Question: What is the name of the tenant mentioned in the document?
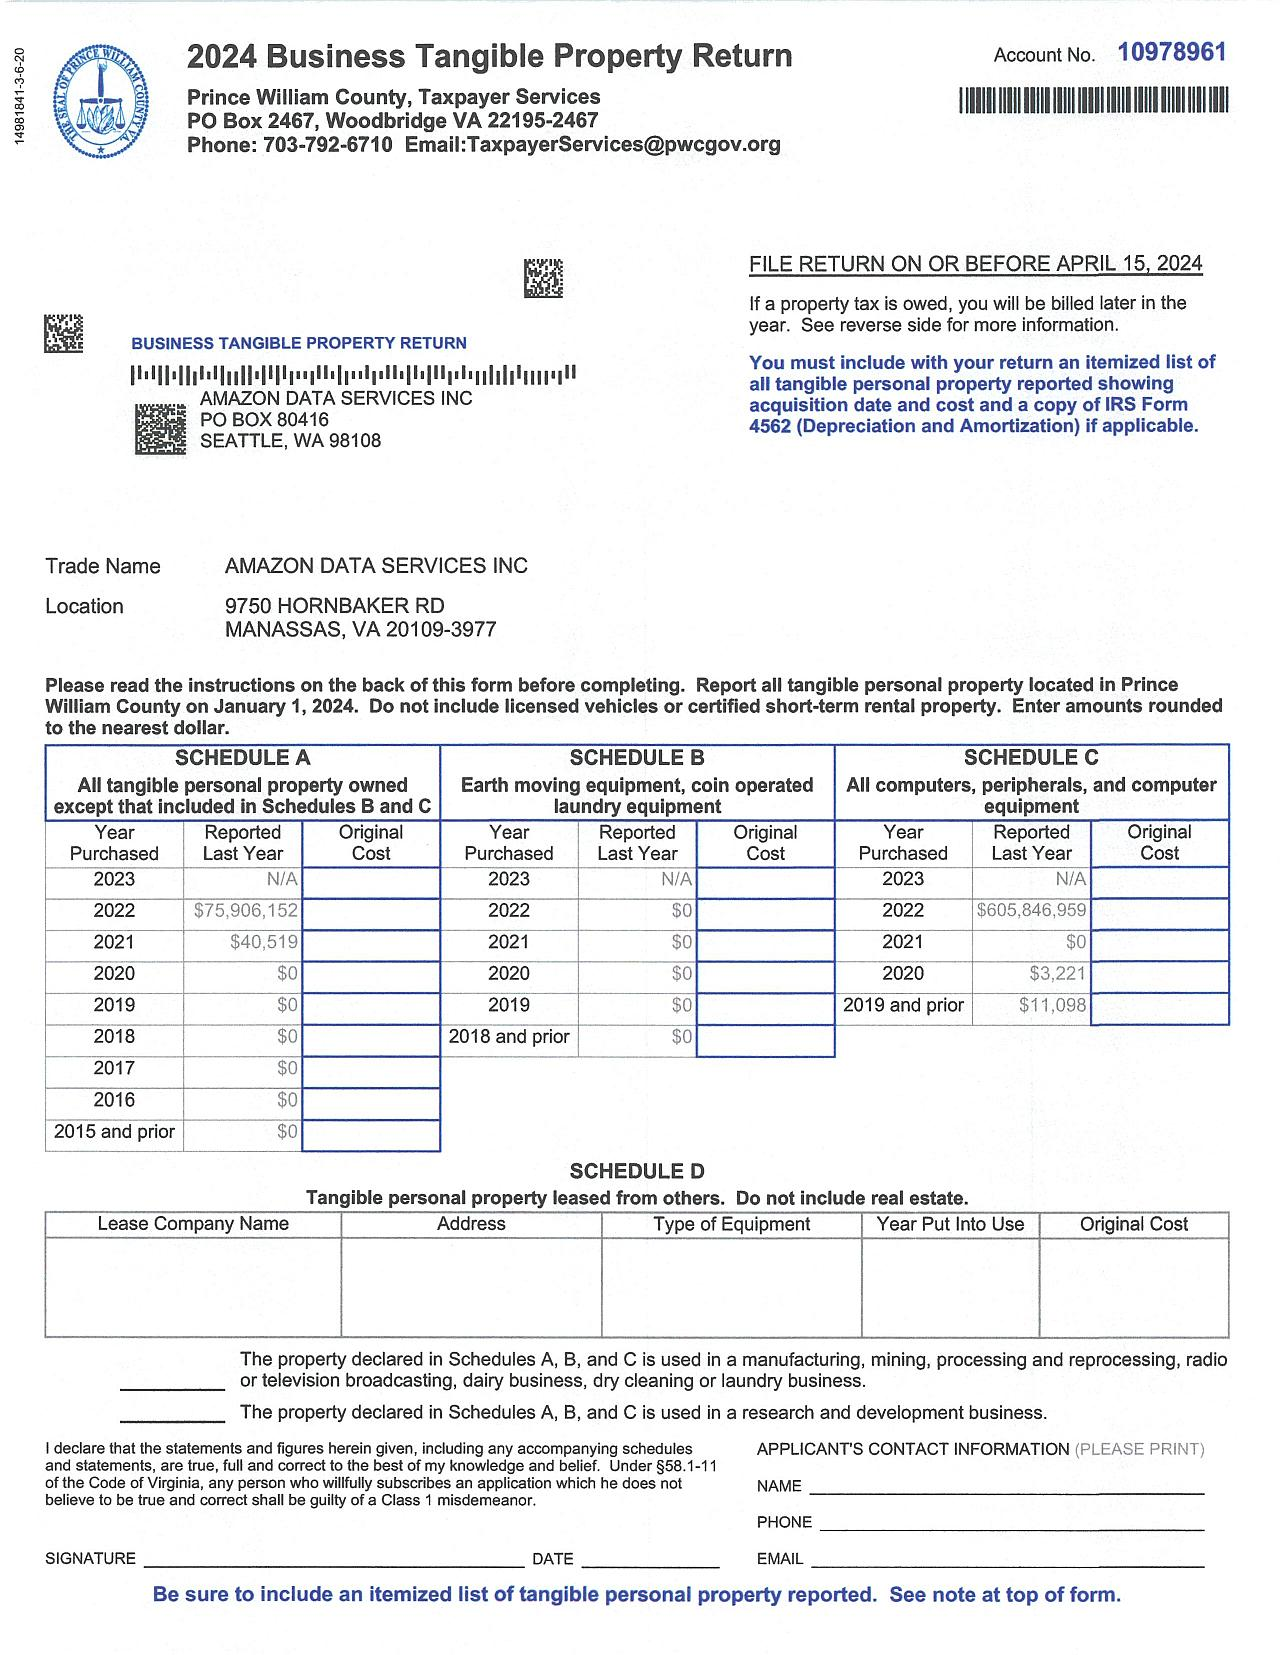
Answer: "AMAZON DATA SERVICES INC"